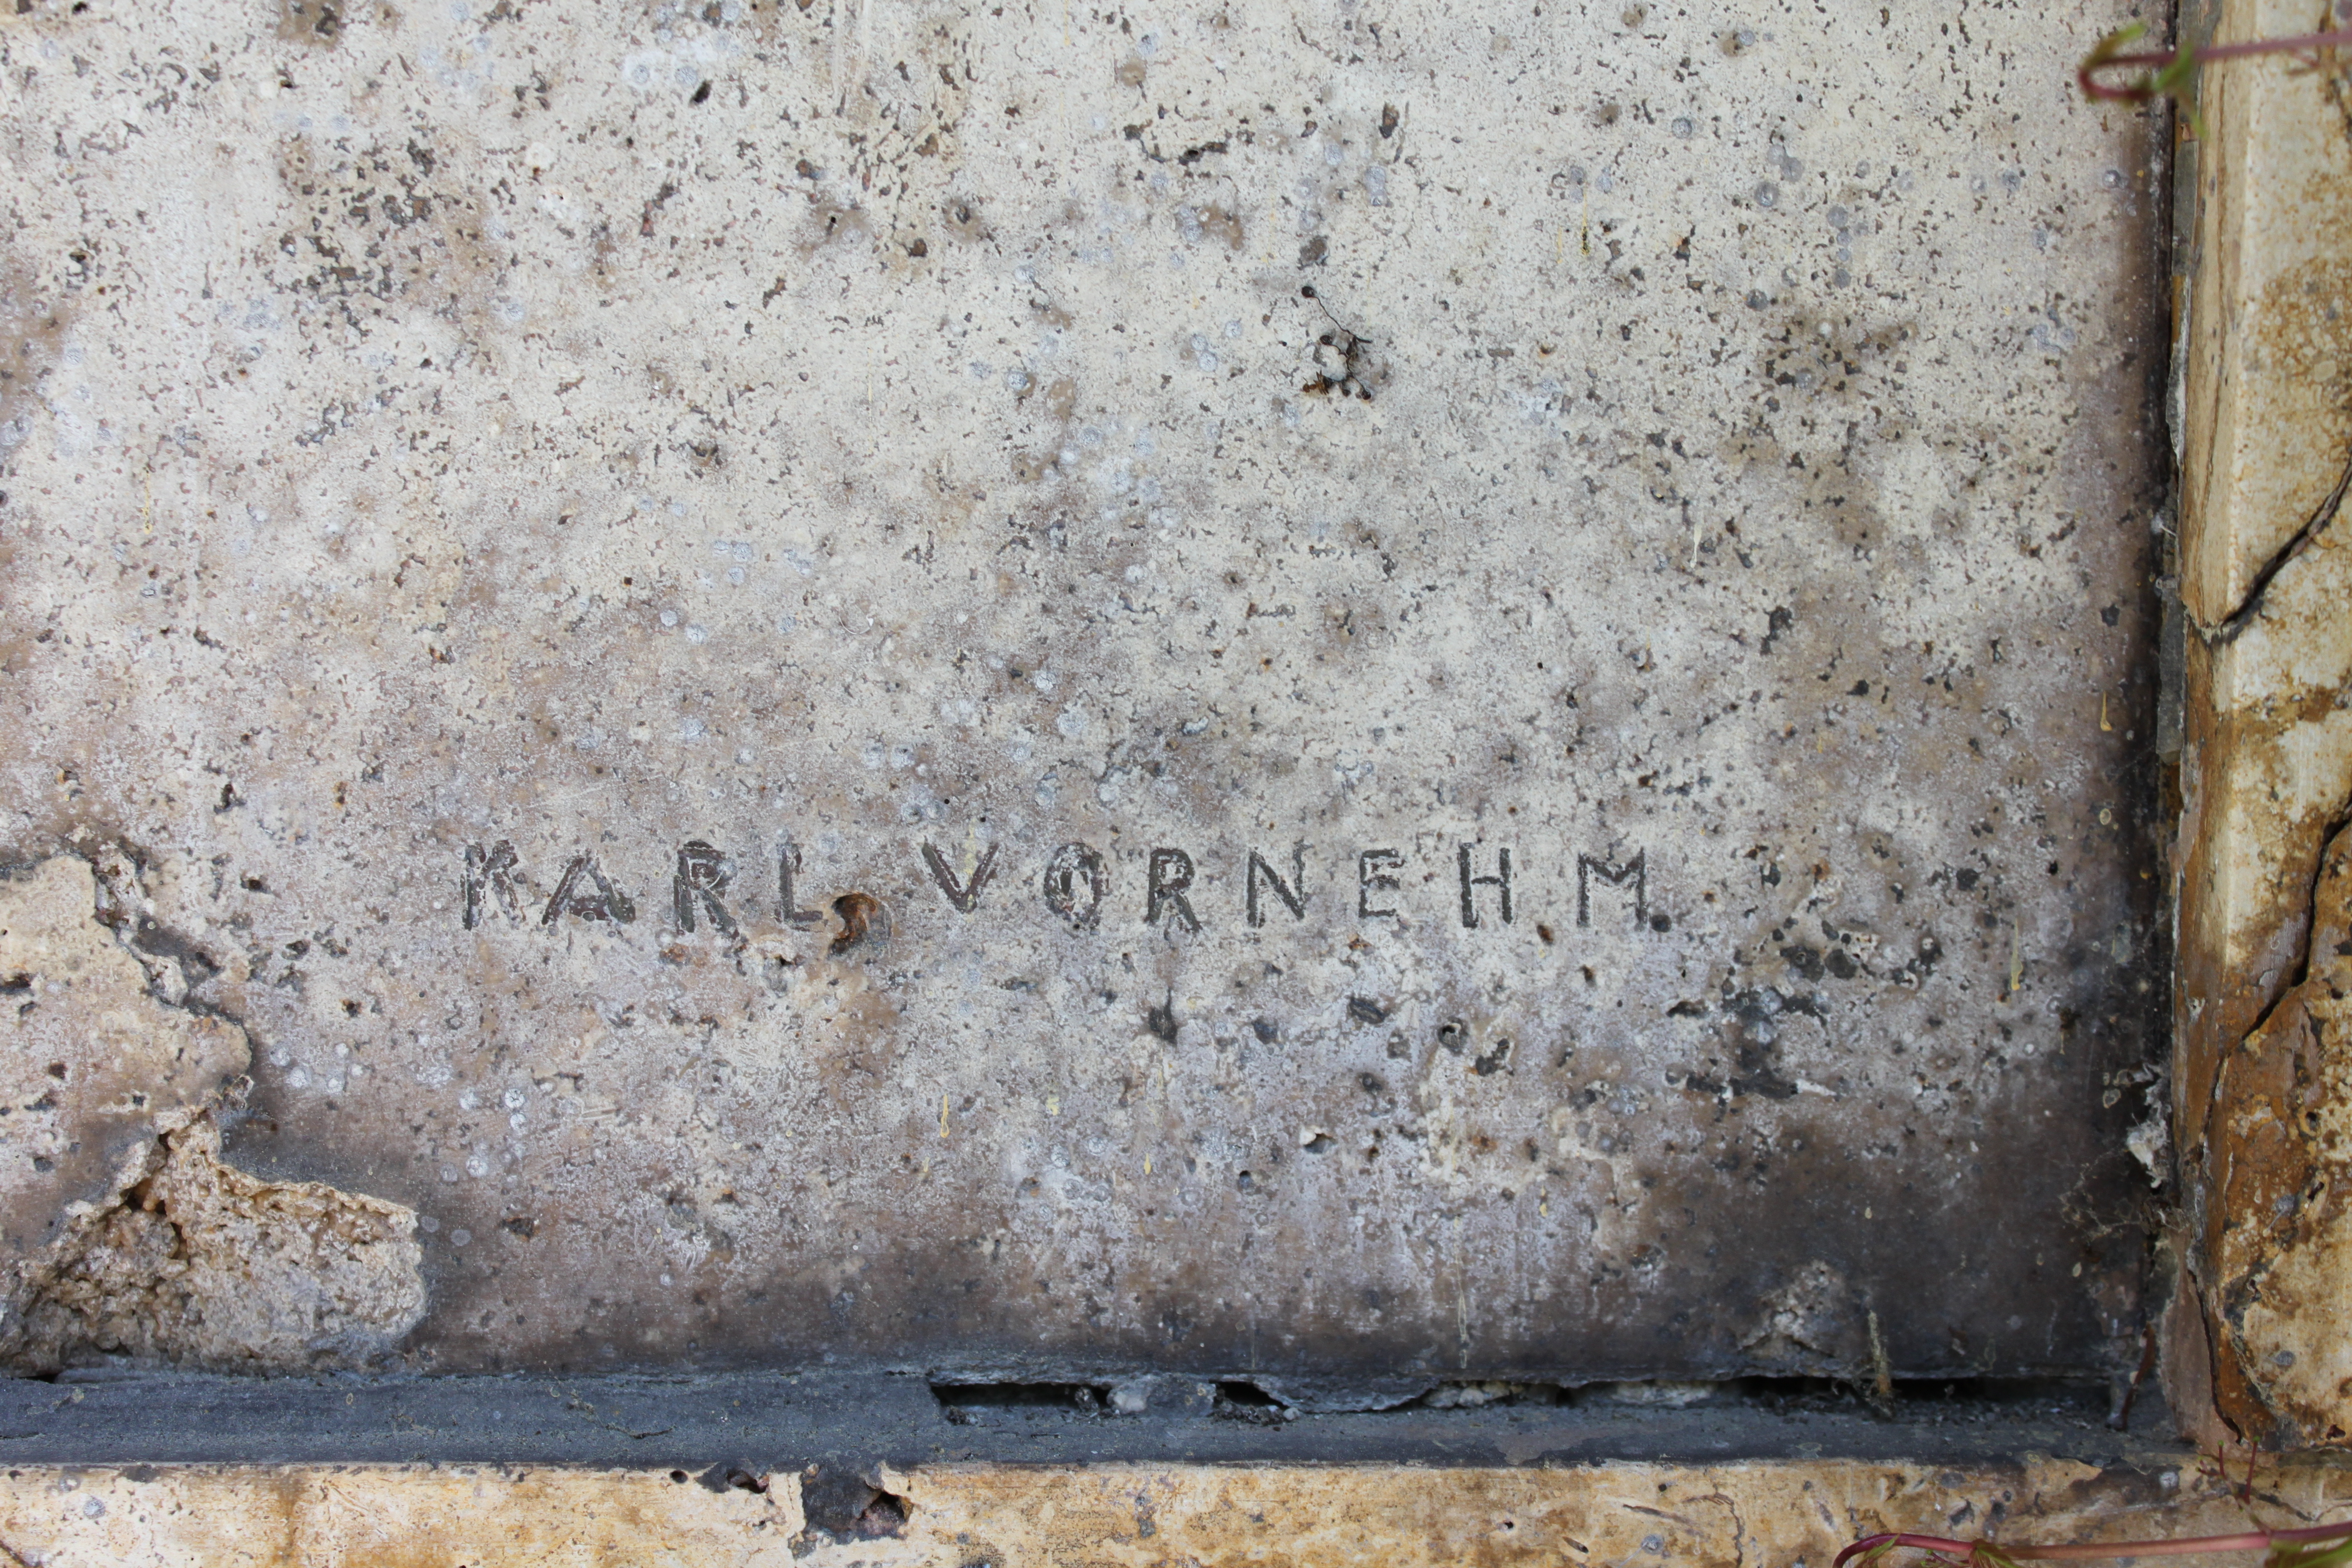
Signature of: karl vornehm